Question: By what date must an appeal be filed according to the document?
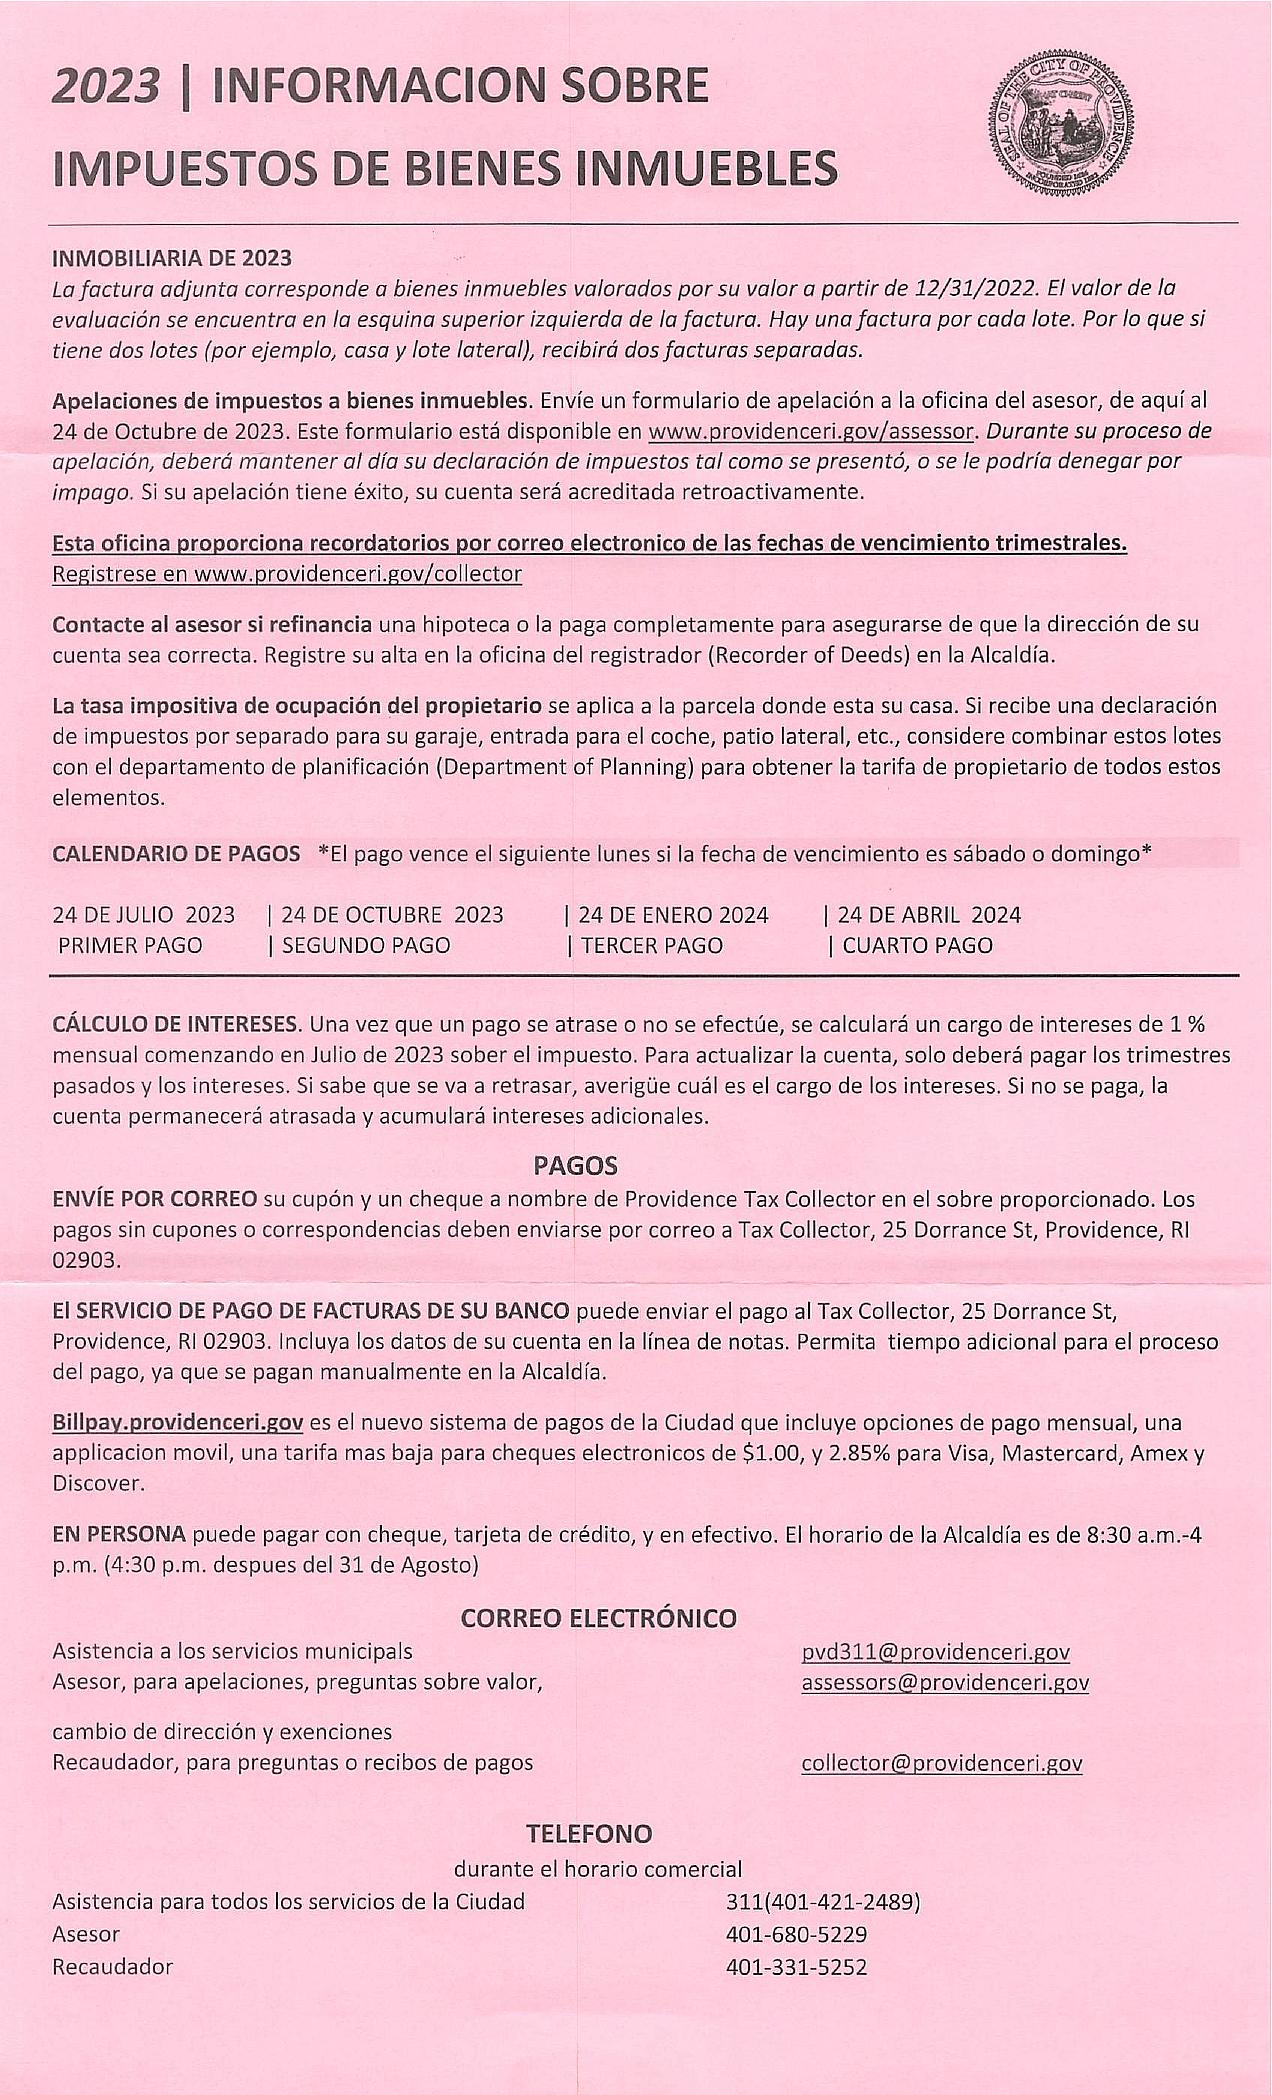
Answer: "24-Oct-23"